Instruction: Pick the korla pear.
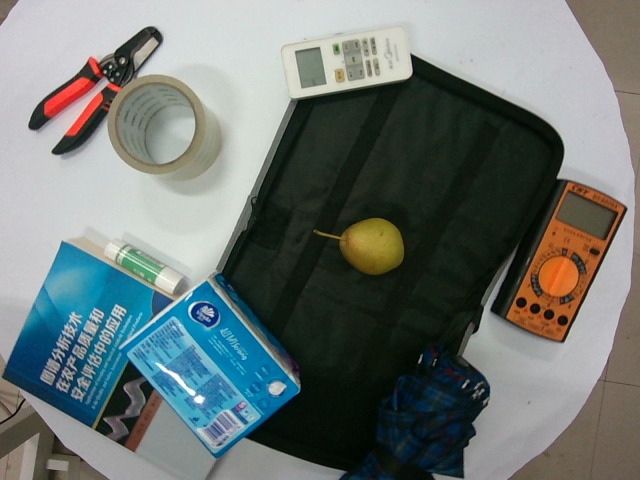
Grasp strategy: vertical